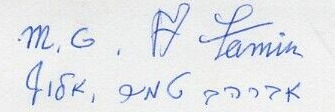
Signature of: avraham tamir